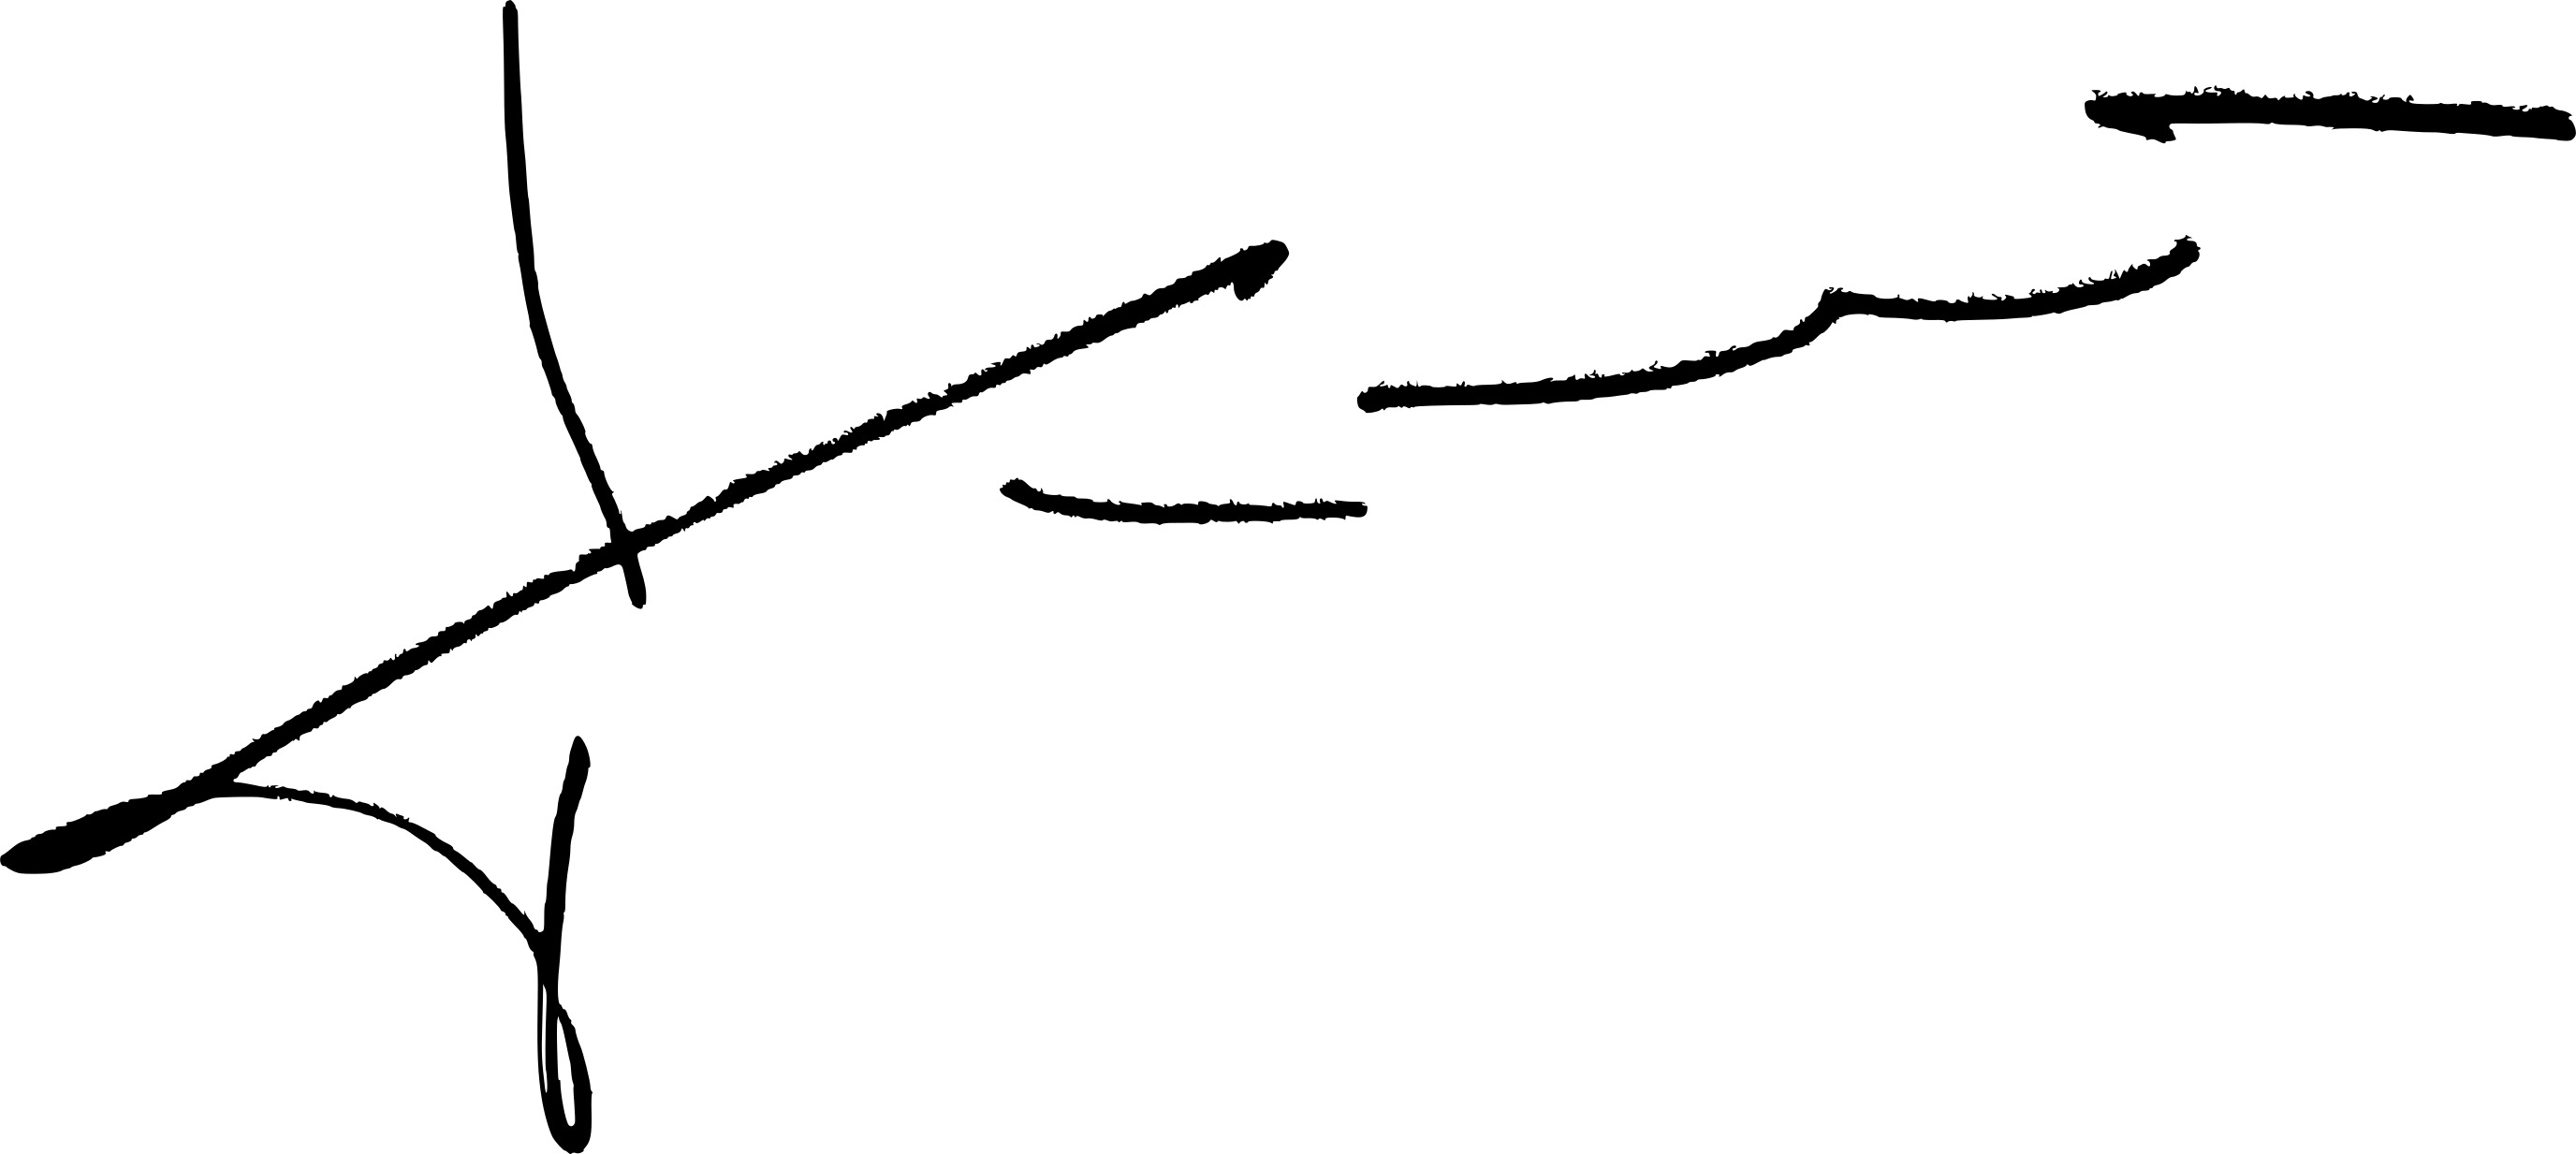
Signature of: jun ji hyun